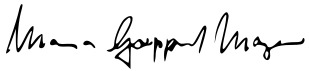
Signature of: maria goeppert mayer